Question: What was observed in the imaging?
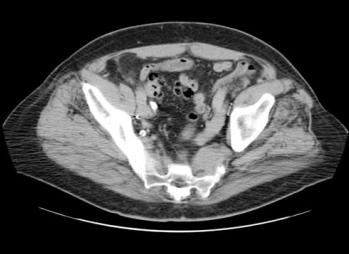
Answer: The imaging shows There is a lobular contour to the single right kidney with separate collecting systems which fuse proximally with congenital megaureter present distally. Note lobular contour to the single right kidney with separate collecting systems which fuse proximally with congenital megaureter present distally..